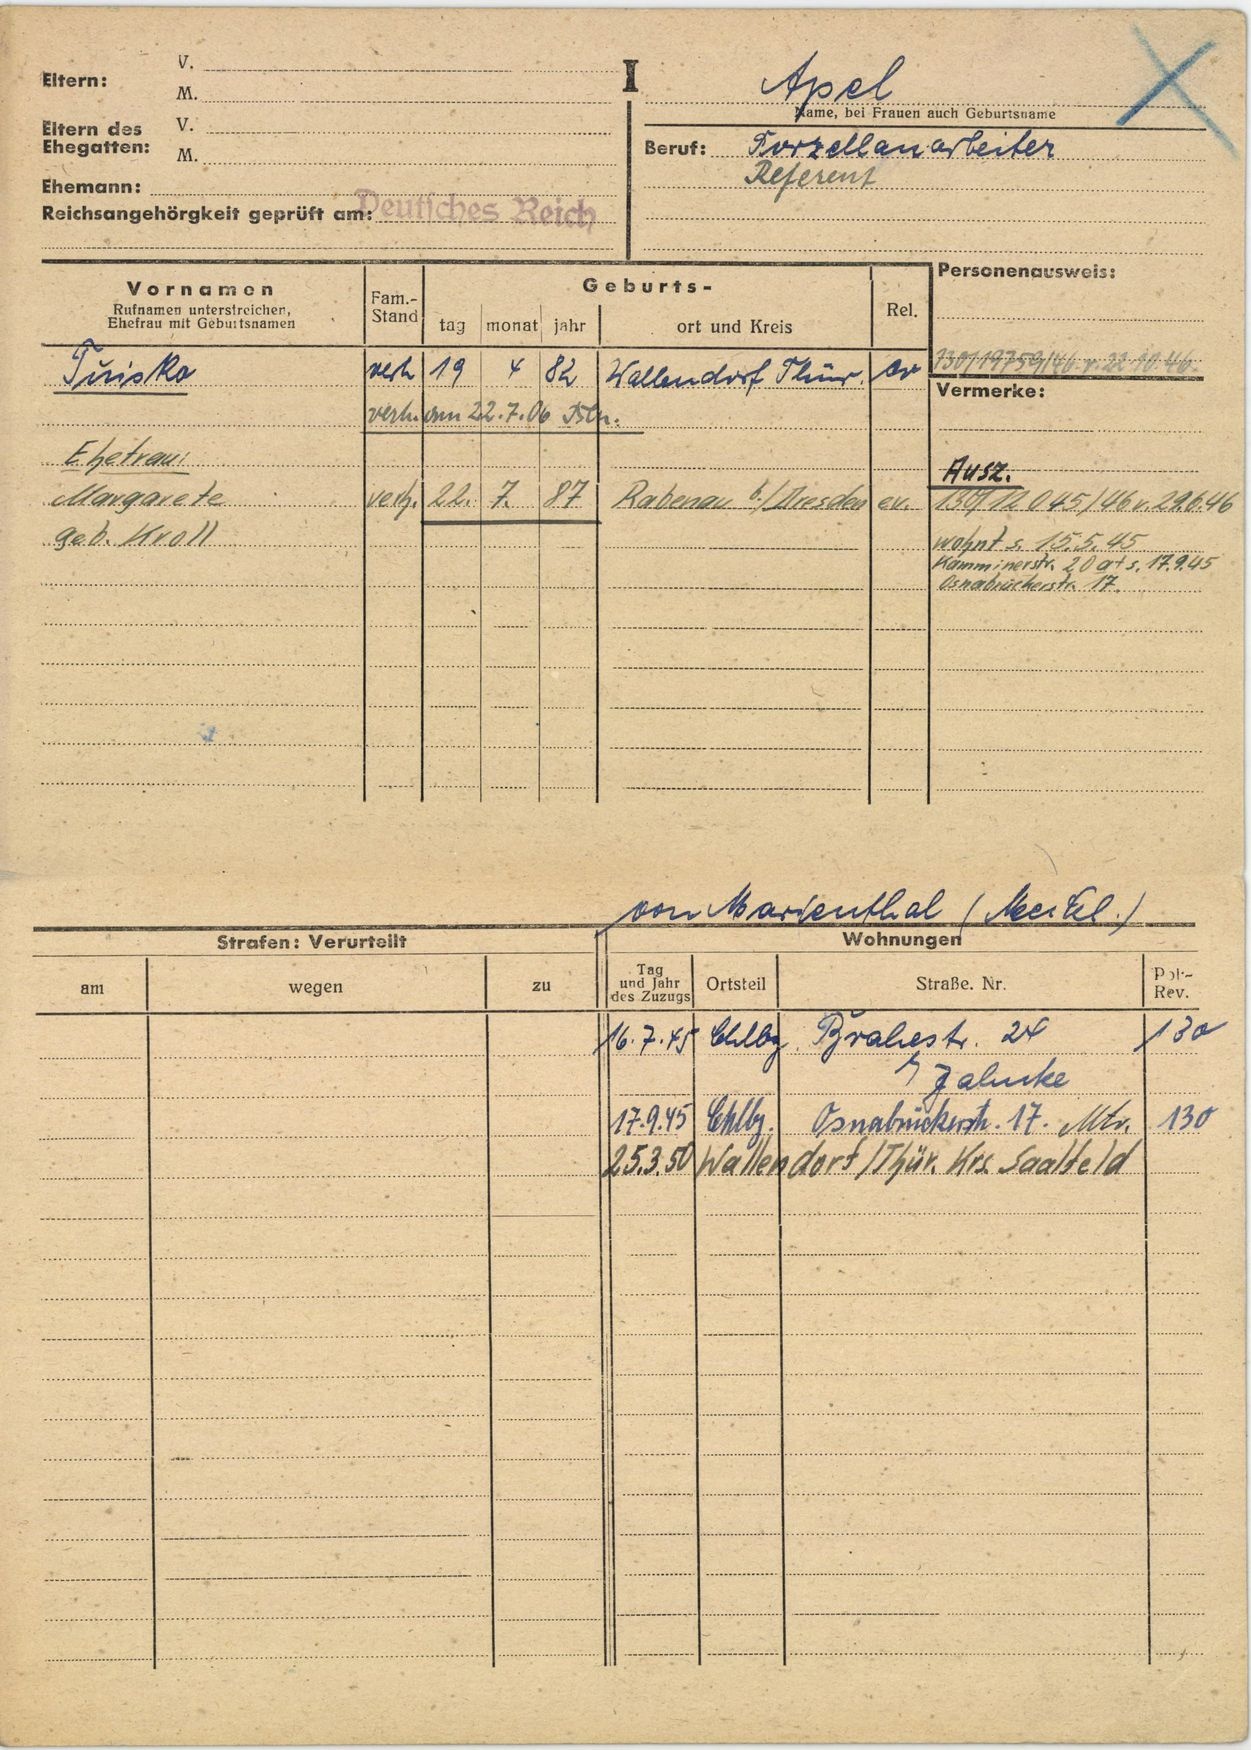
Apel